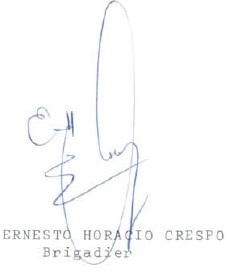
Signature of: ernesto horacio crespo